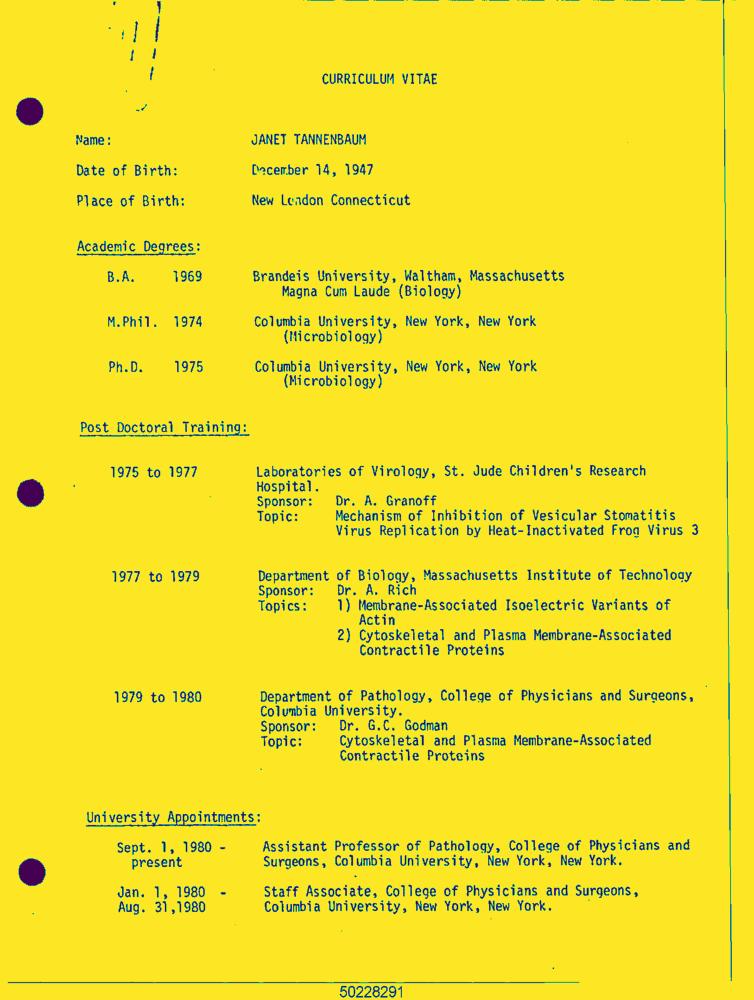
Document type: Resume-Doc